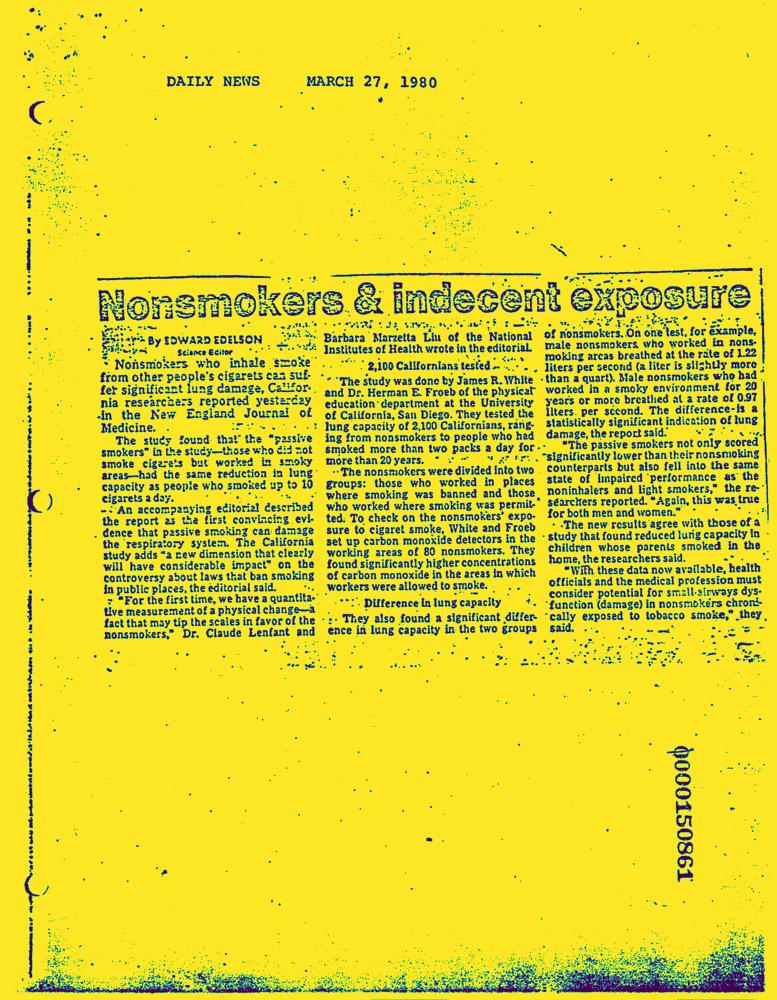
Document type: News-Article